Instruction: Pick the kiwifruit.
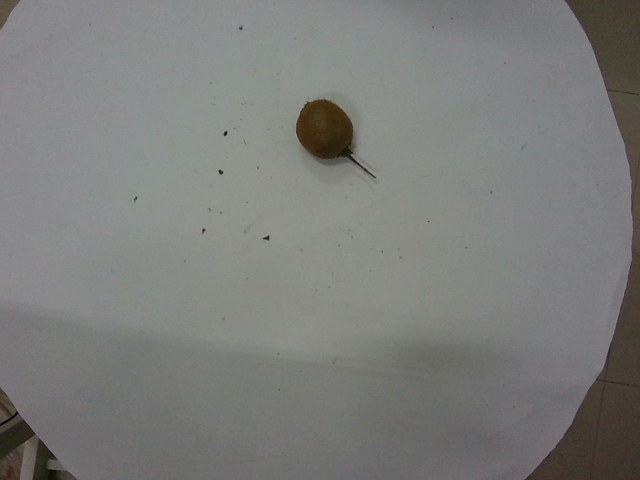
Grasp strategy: vertical